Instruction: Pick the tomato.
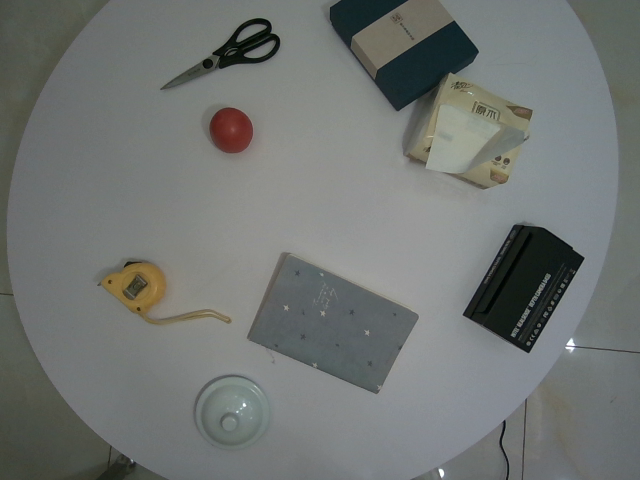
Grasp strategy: vertical